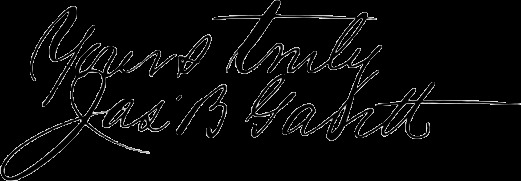
Signature of: james britton gantt